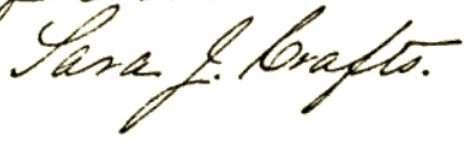
Signature of: sara jane crafts